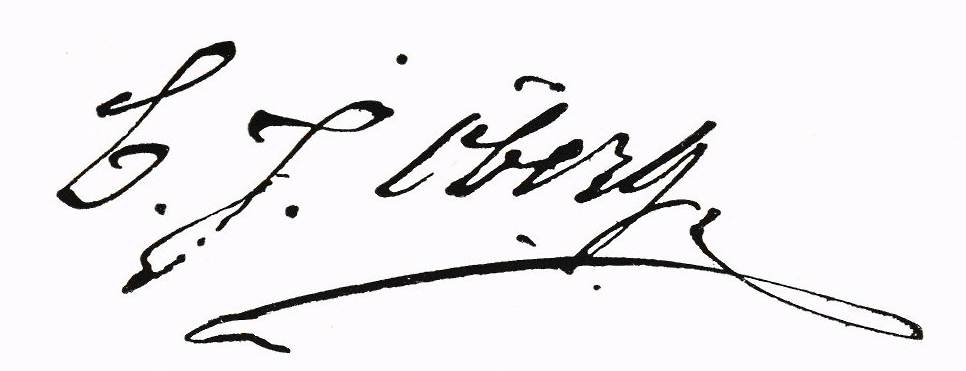
Signature of: carl öberg